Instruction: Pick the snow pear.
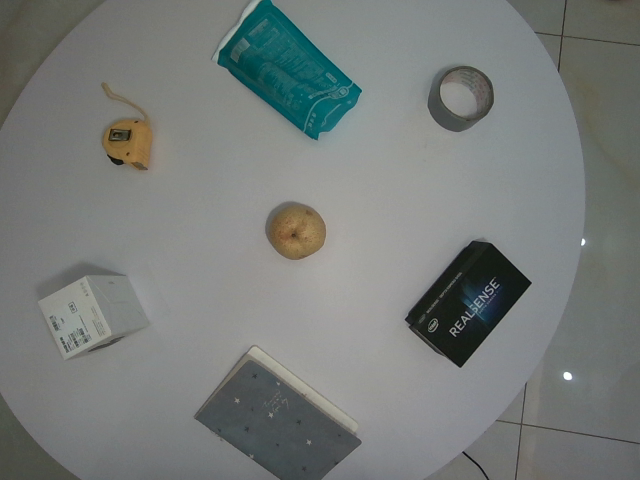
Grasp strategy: vertical